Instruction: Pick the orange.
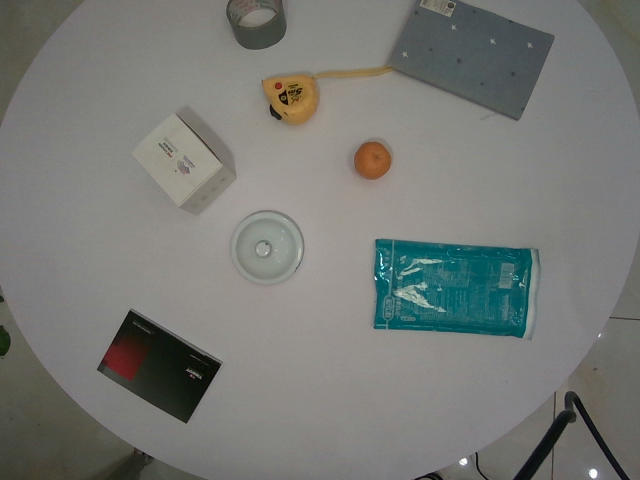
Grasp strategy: vertical